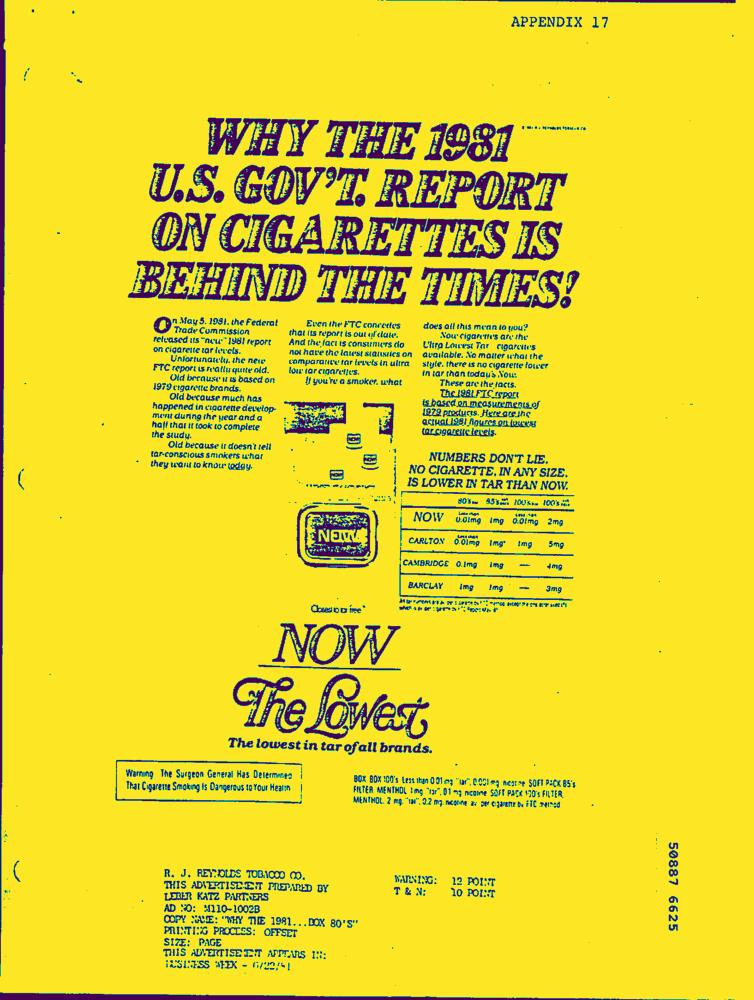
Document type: AD